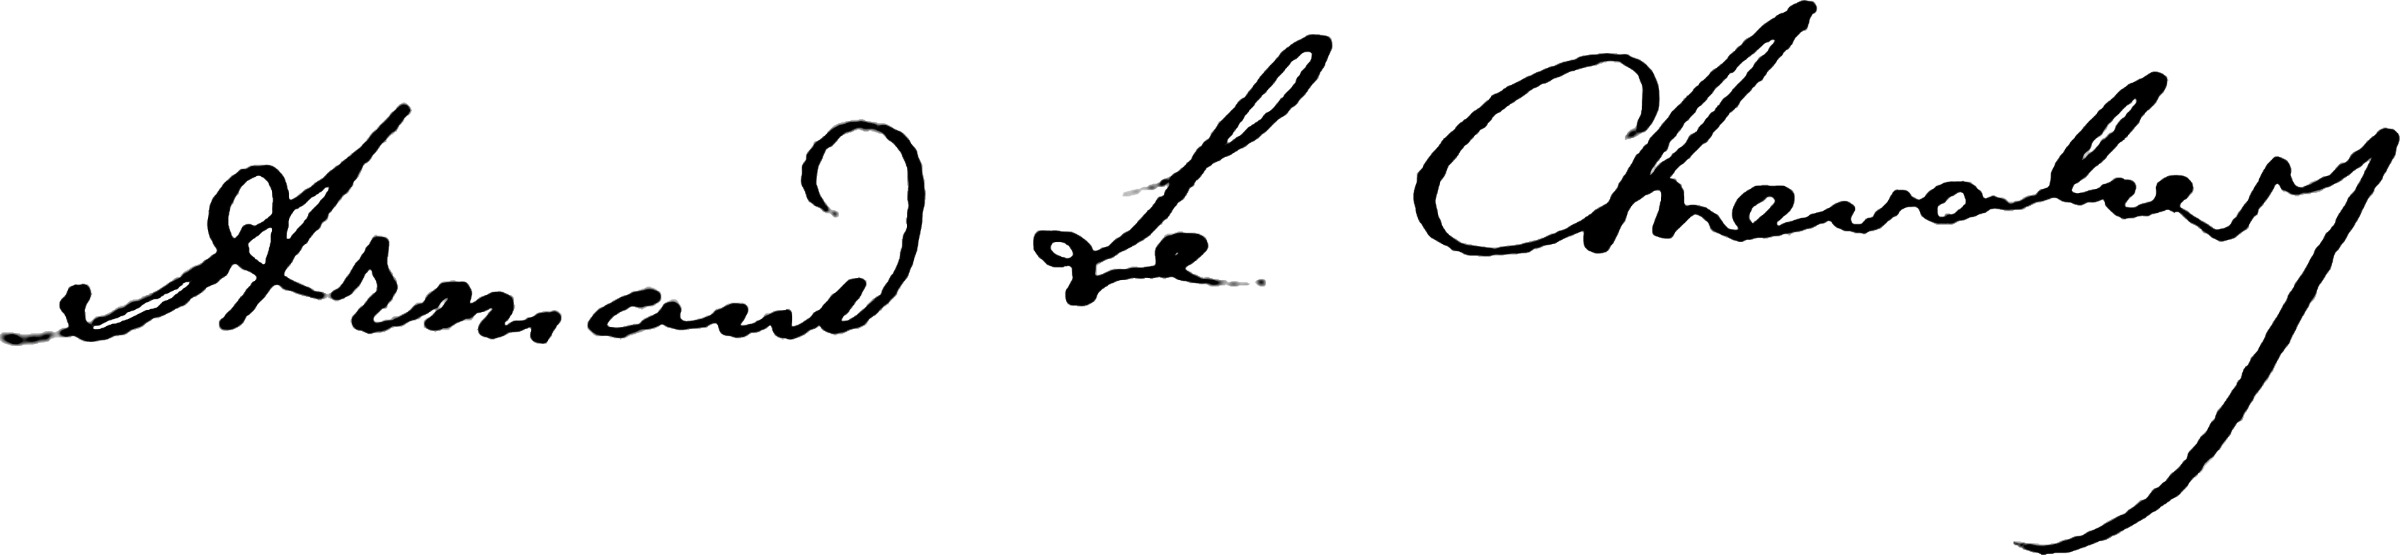
Signature of: armand le chevalier